Question: What was observed in the imaging?
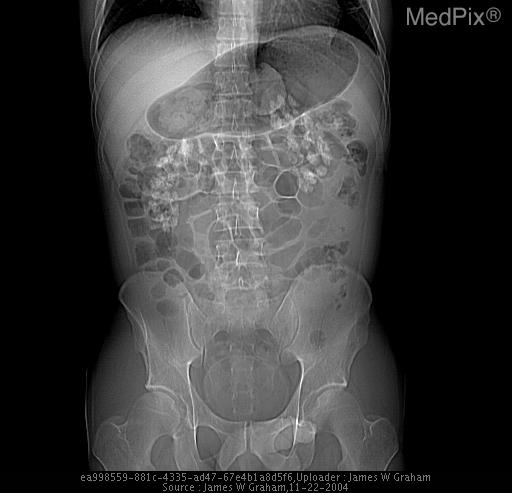
Answer: The imaging shows Severe bilateral medullary nephrocalcinosis Scanogram with severe bilateral medullary nephrocalcinosis.